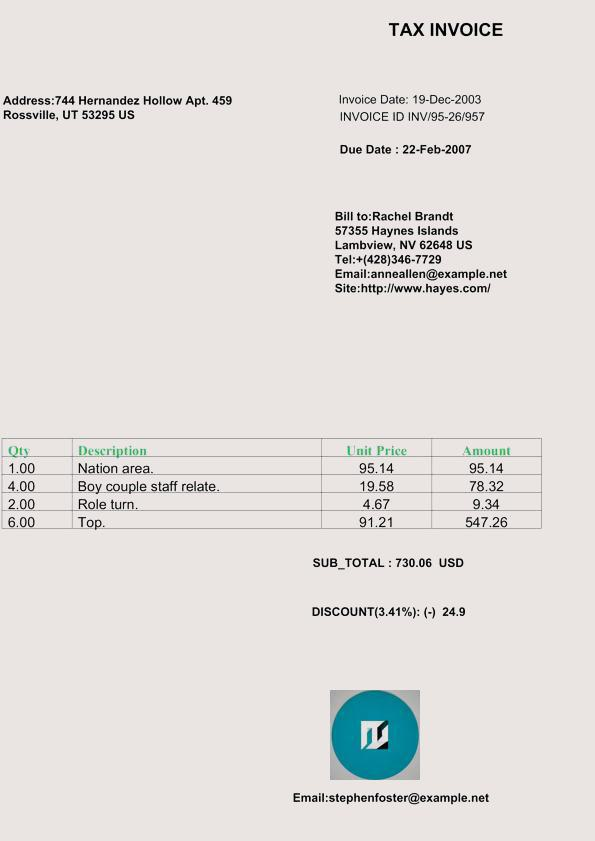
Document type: Invoice